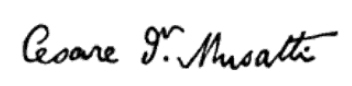
Signature of: cesare musatti